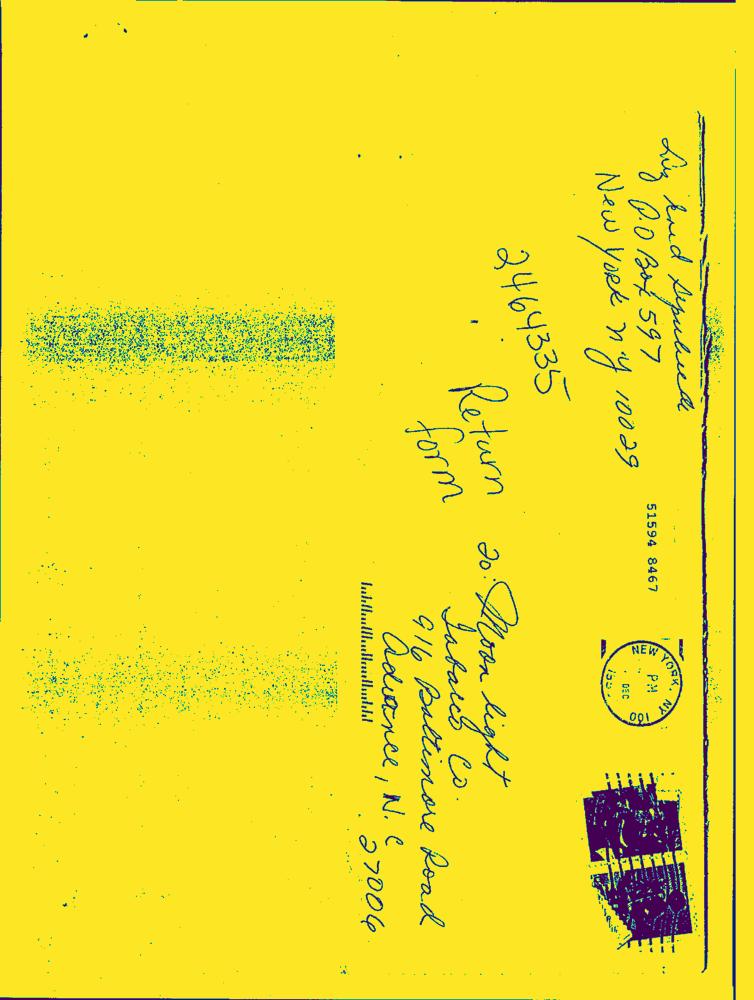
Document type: Hand-Written